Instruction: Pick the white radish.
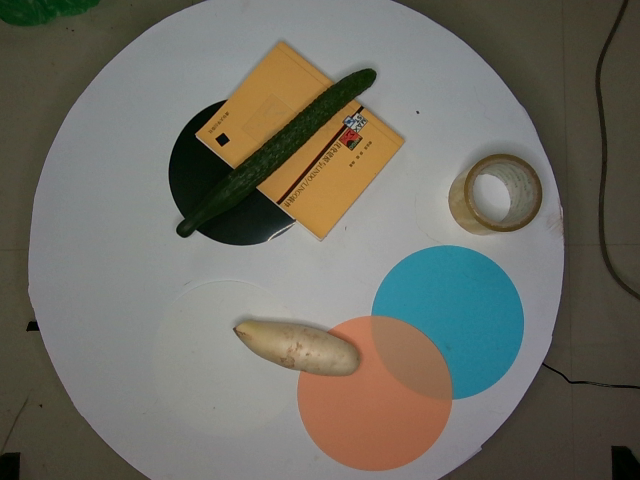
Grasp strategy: vertical